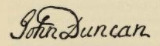
Signature of: john duncan